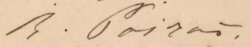
Signature of: rodolfo gustavo da paixão